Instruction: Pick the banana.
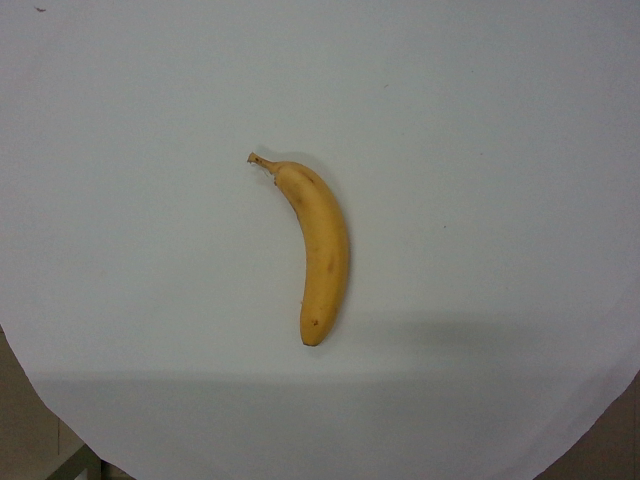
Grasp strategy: vertical